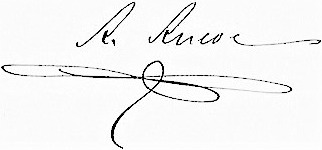
Signature of: andré aucoc